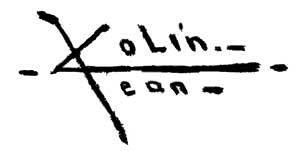
Signature of: jean baptiste leopold colin